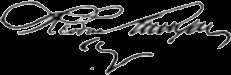
Signature of: theodore runyon